Question: What is the mailing or notice date provided in the document?
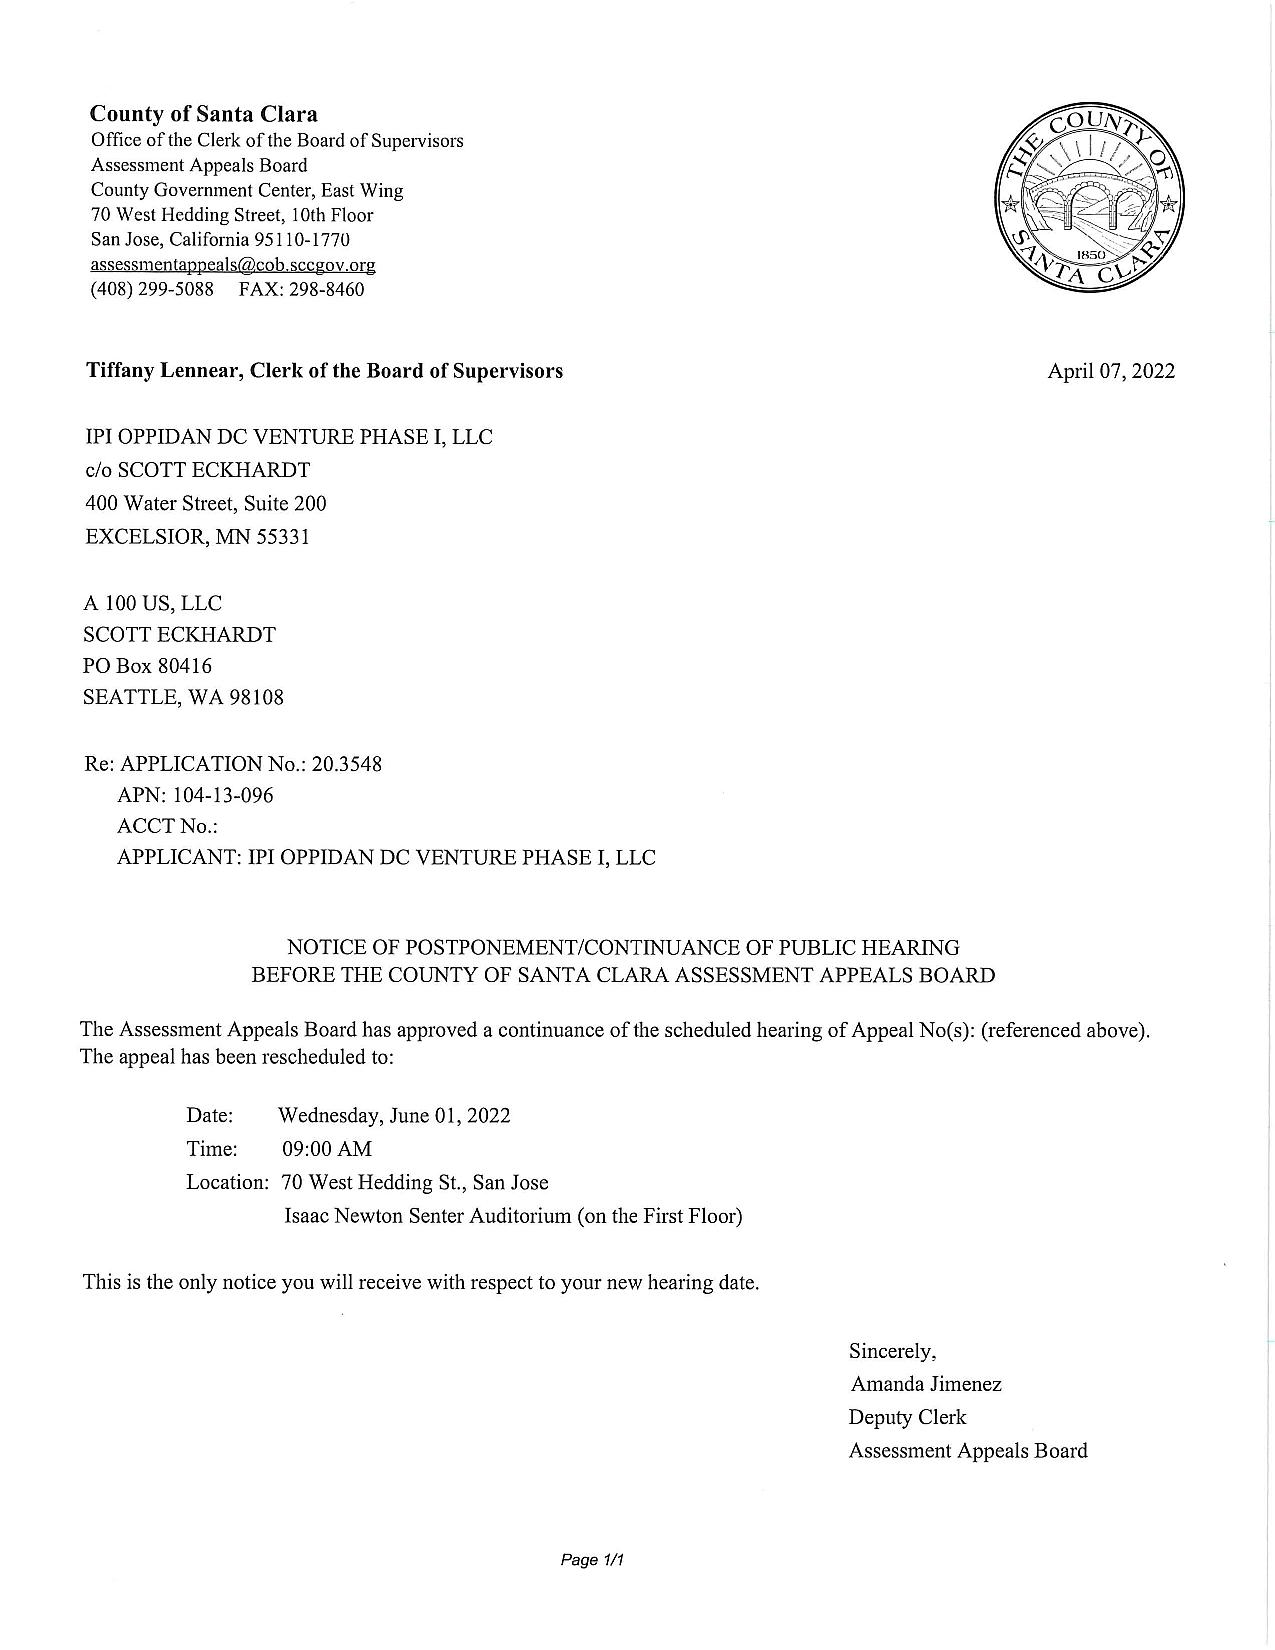
Answer: "7-Apr-22"